Question: Talk about the condition:
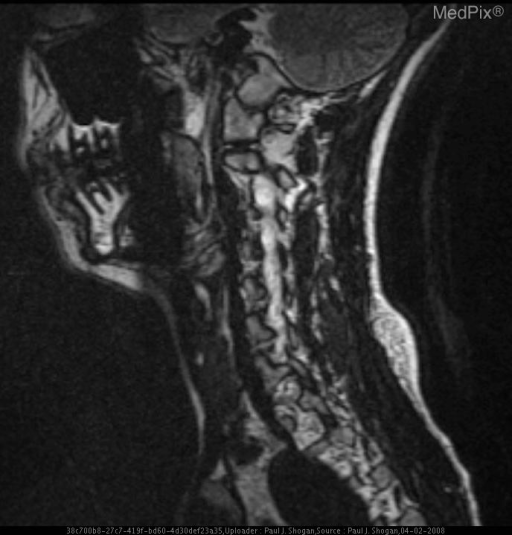
Answer: The disease is discussed as: Dissections may be spontaneous or traumatic; regardless of the etiology, the underlying pathology is the same: disruption of the intima with extravasation of blood into the vessel wall with subsequent extension of thrombus between the planes of the vessel wall (usually between the intima and media). The most common type is the subintimal dissection, although subadventitial dissections (clot extension in the plane between the media and adventitia) also occur.

Two theories exist with regard to the etiology of dissections, each of which invokes intimal injury as a final common pathway:
1). An intimal tear occurs, allowing clot propagation within the vessel wall.
2). A primary intramural hematoma develops and eventually ruptures through the intimal lining into the vessel lumen.

Traumatic dissections result from three basic mechanisms of injury:

1). Penetrating injuries, which include gunshot wounds, knife wounds, intra-oral trauma (pencils, sticks). With regard to characterizing the location of penetrating injuries, the neck is divided into three anatomic zones:
*Zone 1: below the level of the cricoid cartilage.
*Zone 2: between the level of the cricoid and the level of the mandibular angle.
*Zone 3: superior to the level of the mandibular angle.

2). Nonpenetrating injury due to spine fracture-subluxation injuries.

3). Blunt injury to the carotid arteries.

Vertebral artery dissections account for approximately 20% of cases of cervical vascular injuries and most commonly occur between the skull base and the upper cervical spine. Less commonly, the injury occurs between the vessel’s origin from the subclavian artery and the C6 foramen transversarium. Mid-cervical vertebral artery injuries occur in approximately 5% of patient with fractures involving the foramina transversaria.

Internal carotid artery dissections are the most common of all craniocervical dissections, frequently (70% of cases) involve both the cervical and petrous segments of the ICA, and usually spare the carotid bulb. Dissections involving the intracranial internal carotid artery segments, while rare, do occur.

The radiographic appearance of the contrast-opacified vertebral artery on the lateral view is as follows: the vertebral artery takes a nearly vertical course as it traverses the C6 through C3 foramina transversaria. Immediately after passing through the vertebral canal of C2, the vessel forms an inverted L and turns laterally within C2. It then exits C2 and turns cephalad to pass through the vertebral canal of C1. On exiting the transverse foramen of the atlas, it then courses sharply posteriorly along the posterior ring of C1, completing the appearance of a half square. Finally, it turns anterosuperiorly (a hairpin turn) to pierce the dura as it passes through the foramen magnum.